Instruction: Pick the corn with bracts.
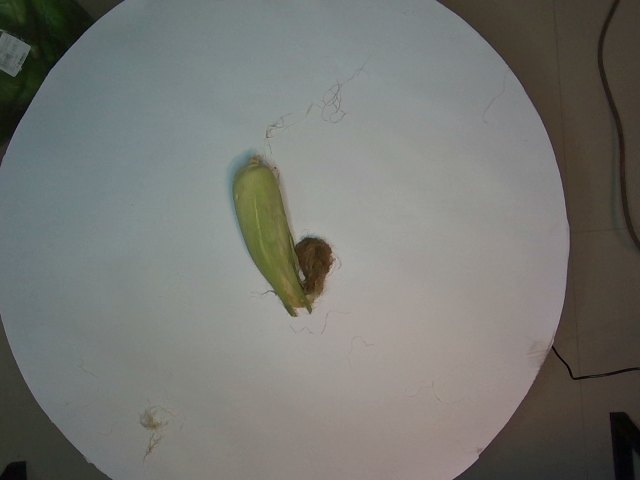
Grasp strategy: vertical